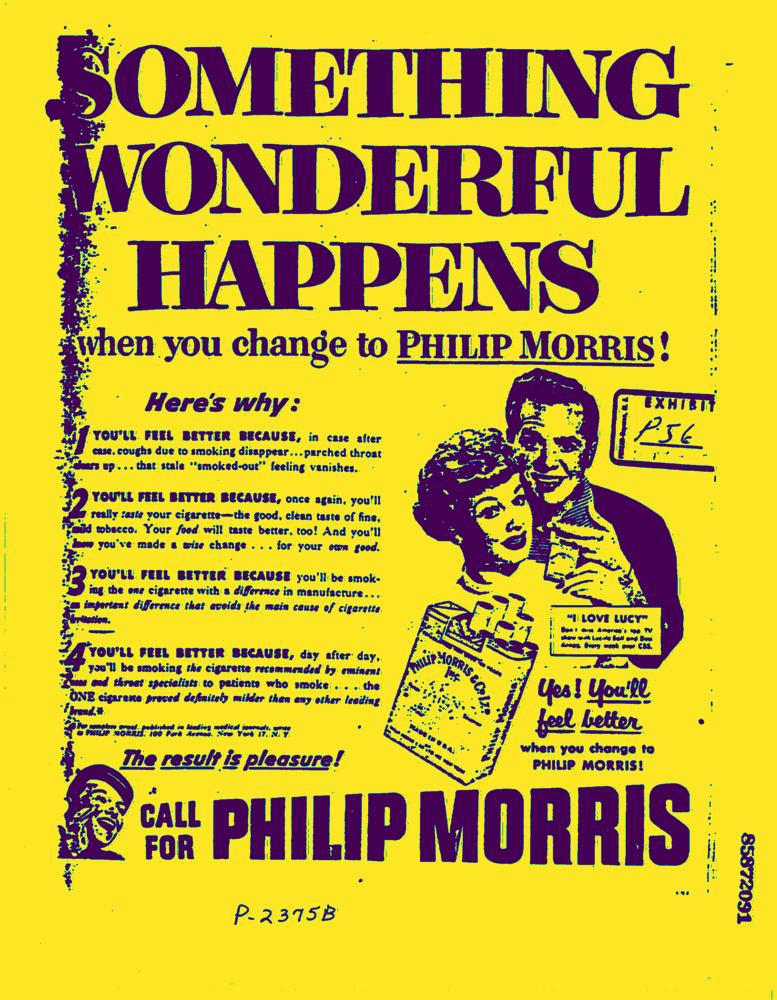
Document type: AD